Question: Describe the condition in detail:
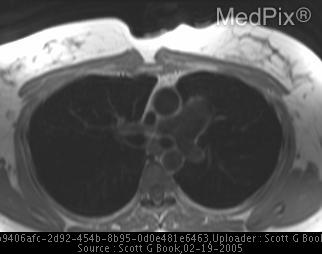
Answer: The disease is discussed as: Congenital absence of the pericardium is a rare anomaly which usually (67%) occurs on the left side. A complete form exists and is usually diagnosed incidentally. Normally, the aortopulmonary window is covered by pericardium and contains some fat.  Left sided pericardial absence absence allows interposition of lung between the aorta and and the main segment of the pulmonary artery. The defect usually causes the heart to rotate to the left.  Sometimes, the left atrial appendage can bulge through the defect. Associated congenital heart defects include atrial septal defect, patent ductus arteriosus, mitral valve stenosis, or tetralogy of Fallot.

Clinical:
Patients are often asymptomatic and the defect is found incidentally. The defect may cause herniation and strangulation of parts of the left heart. Symptoms can include syncope, chest pain or arrhythmias. Death may be caused by torsion of the great arteries, constriction of a coronary artery or herniation and/or incarceration of the left atrial appendage.

Imaging:
Chest x-ray shows left-sided displacement and posterior bulging of the heart. Herniation of the left atrial appendage resembles enlargement of the pulmonary artery. On echocardiography excessive cardiac motion and enlargement of the left atrial appendage may be seen. Definitive diagnosis can by obtained with  MRI and CT.   Interposition of lung between the aorta and left pulmonary artery is diagnostic.

Treatment:
The defect can be enlarged or patched surgically to alleviate herniation.